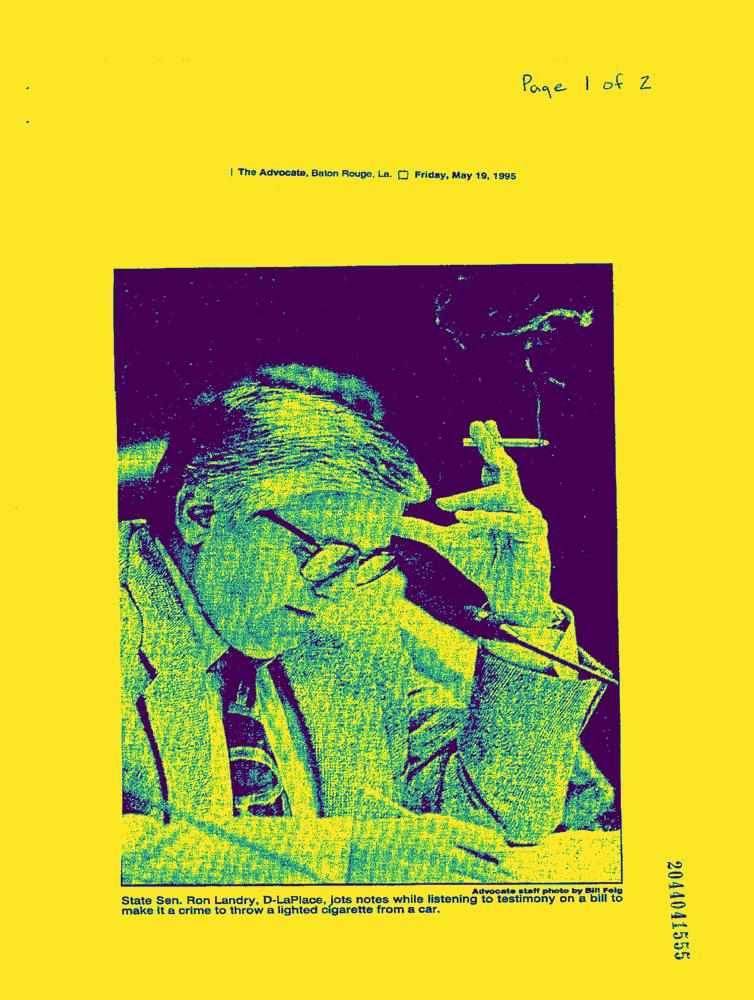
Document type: News-Article